Question: What is the address or location of the property listed in the document?
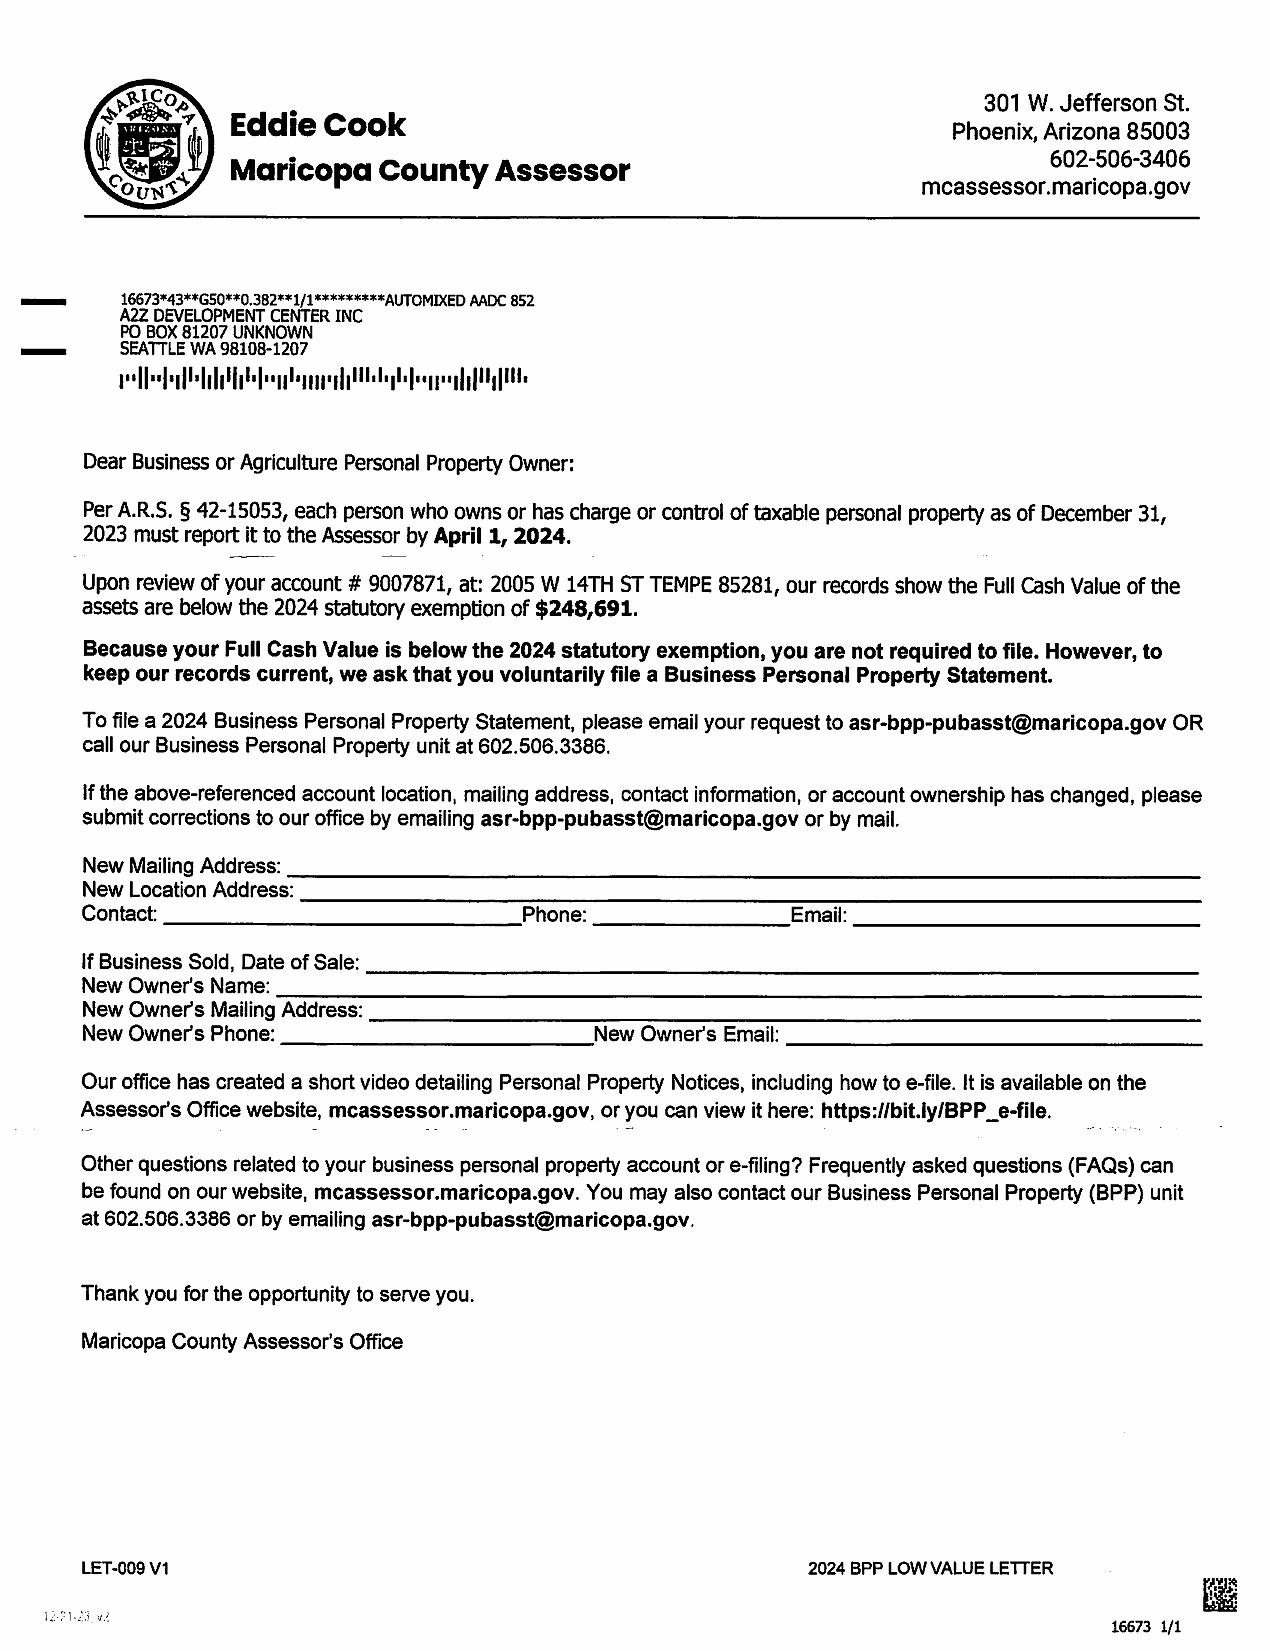
Answer: "2005 W 14TH ST TEMPE 85281"